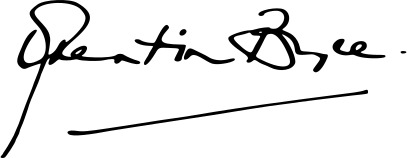
Signature of: quentin bryce